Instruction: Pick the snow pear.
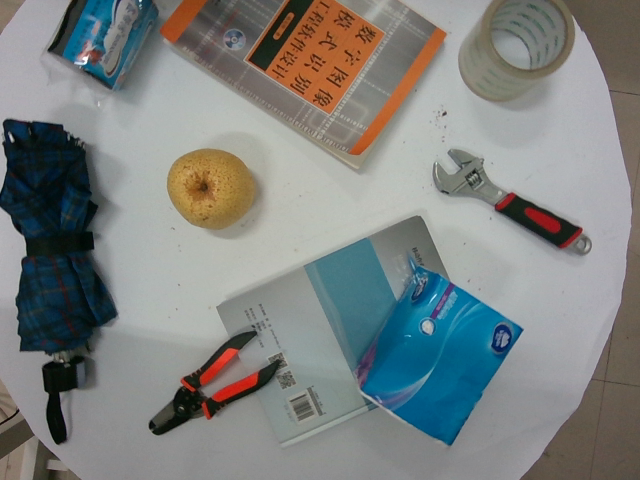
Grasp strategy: vertical